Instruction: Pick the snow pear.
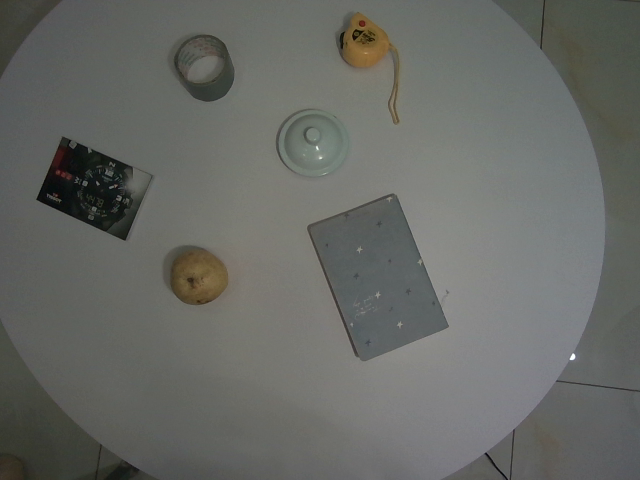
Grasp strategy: vertical